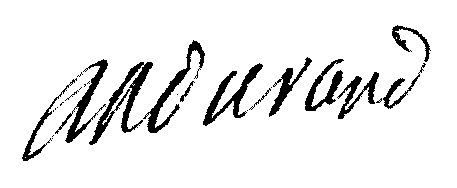
Signature of: antoine andurand